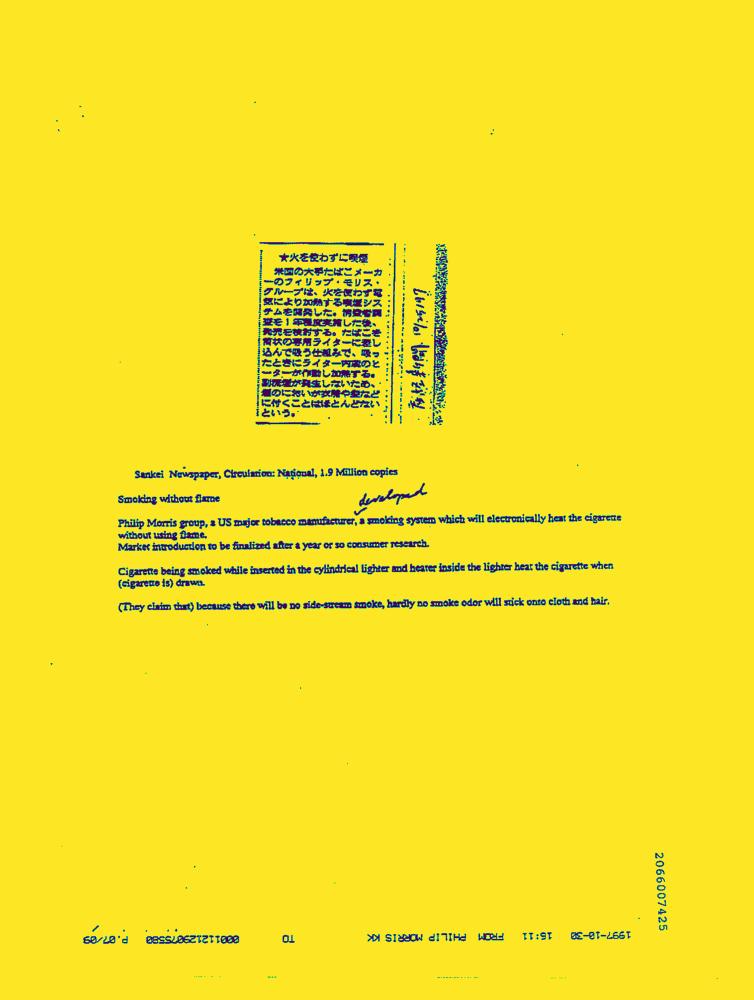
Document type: News-Article